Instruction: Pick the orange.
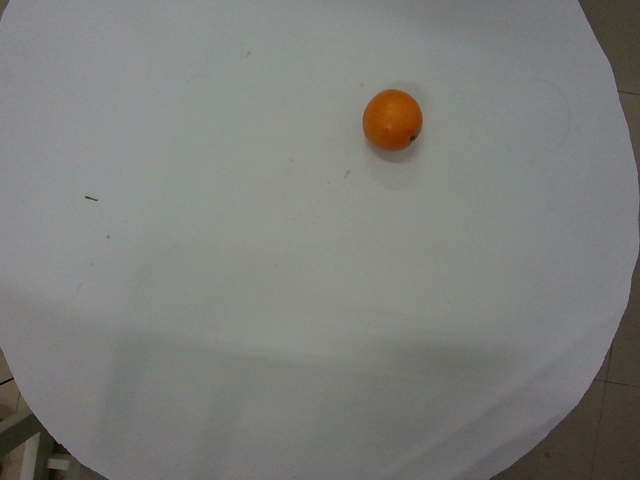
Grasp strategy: vertical